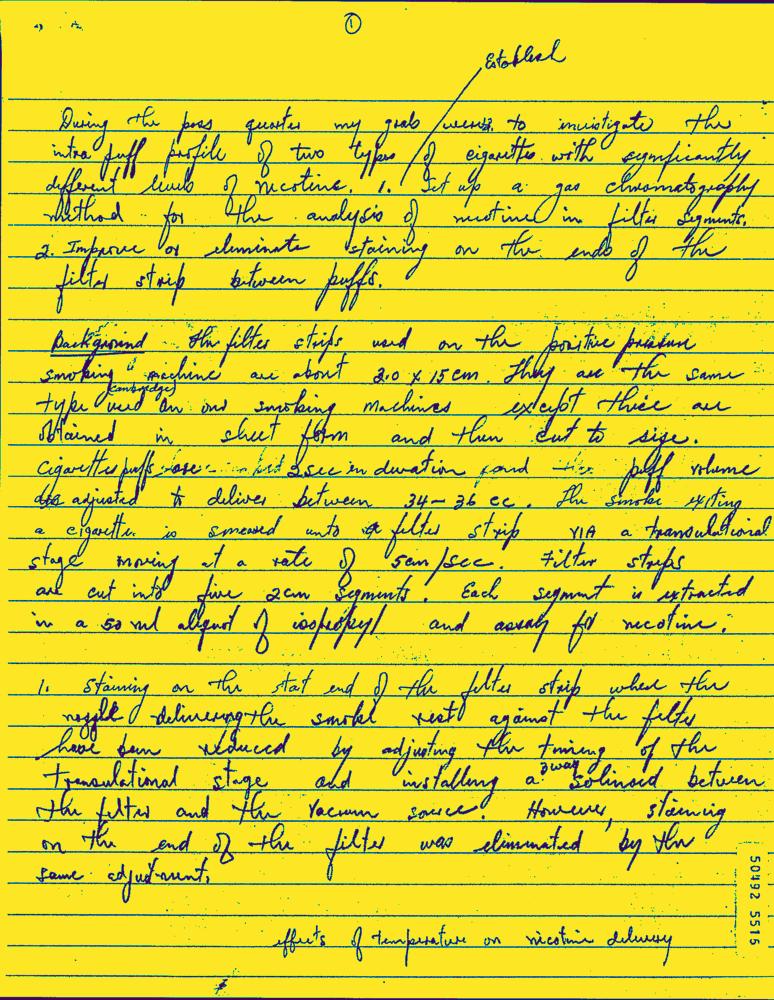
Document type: Hand-Written